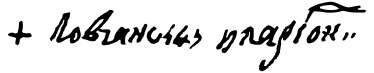
Signature of: hilarion of lovech